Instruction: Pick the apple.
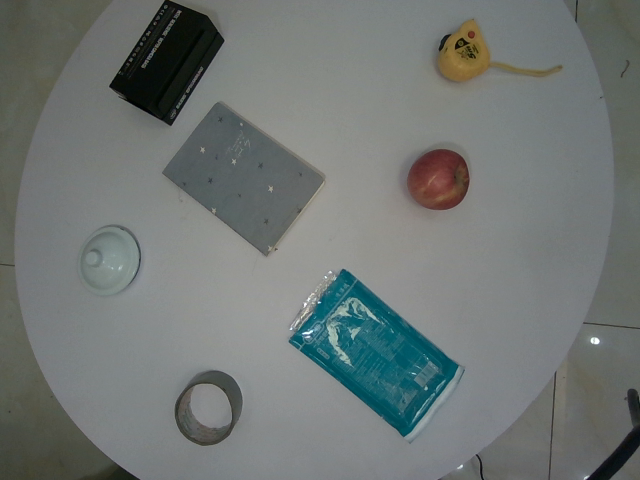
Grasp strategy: vertical